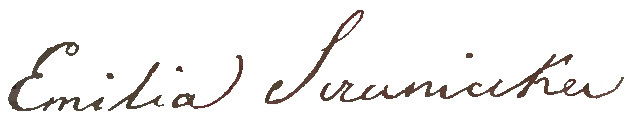
Signature of: emilia sczaniecka